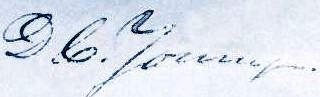
Signature of: joseph don carlos young